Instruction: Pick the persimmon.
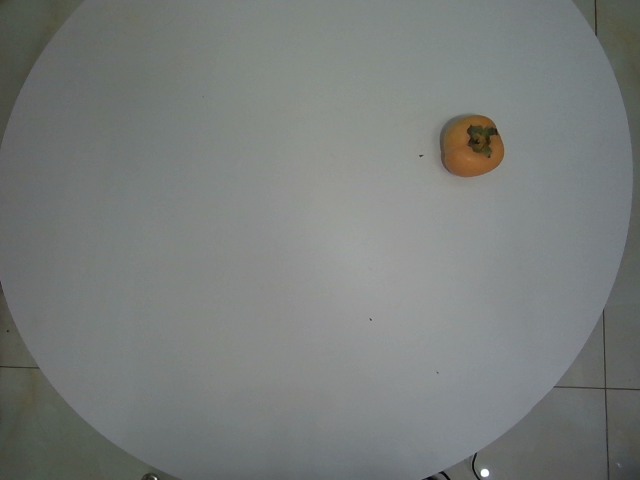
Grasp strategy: vertical